Retrieve the amount in words, amount in figures, name of the payee, date on the cheque, and the bank name from the image.
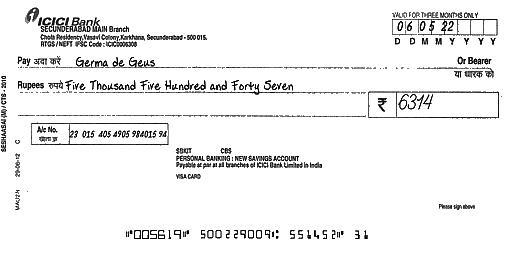
amt_in_words: Five Thousand Five Hundred and Forty Seven
amt_in_figures: 6314
payee_name: Germa de Geus
bank_name: ICICI Bank
cheque_date: 06/05/22